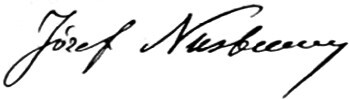
Signature of: józef nusbaum hilarowicz